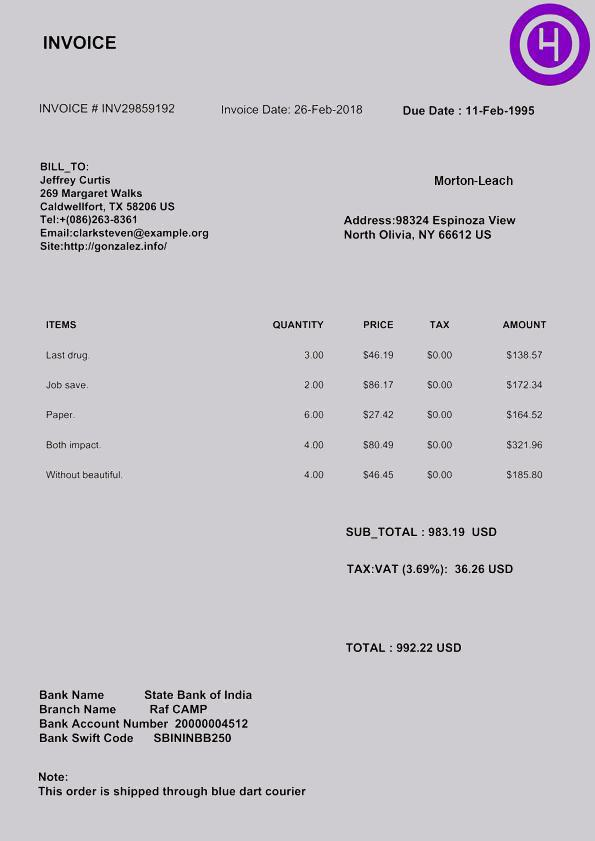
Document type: Invoice